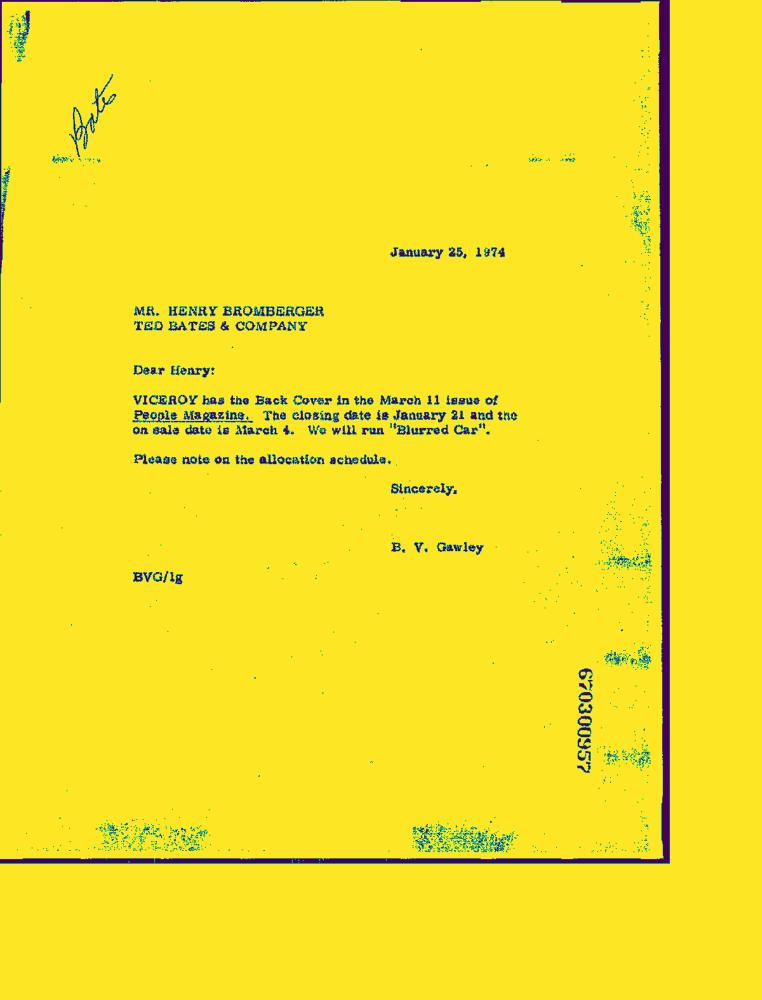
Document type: Letter-Doc